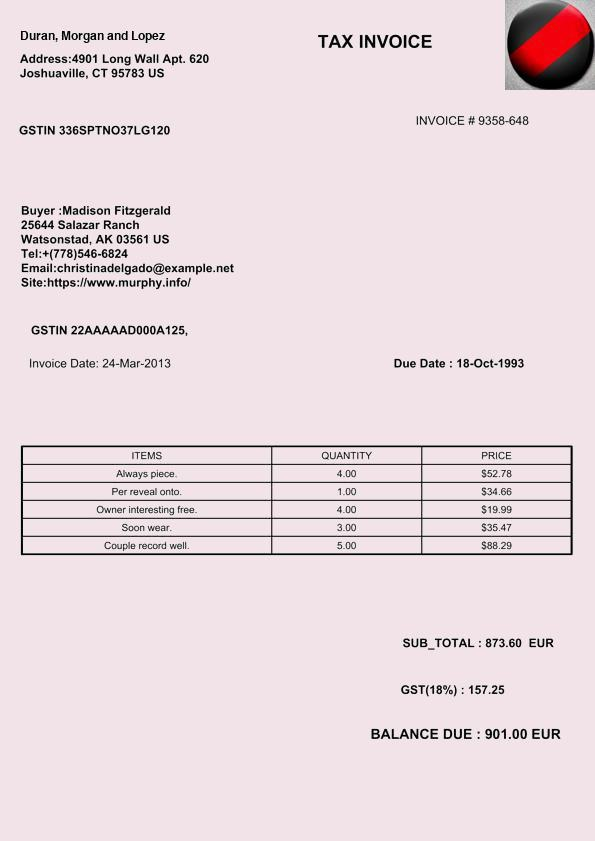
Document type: Invoice